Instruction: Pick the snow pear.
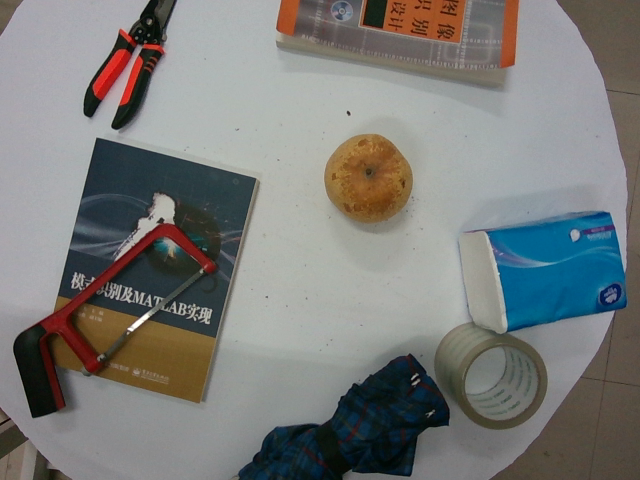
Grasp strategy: vertical